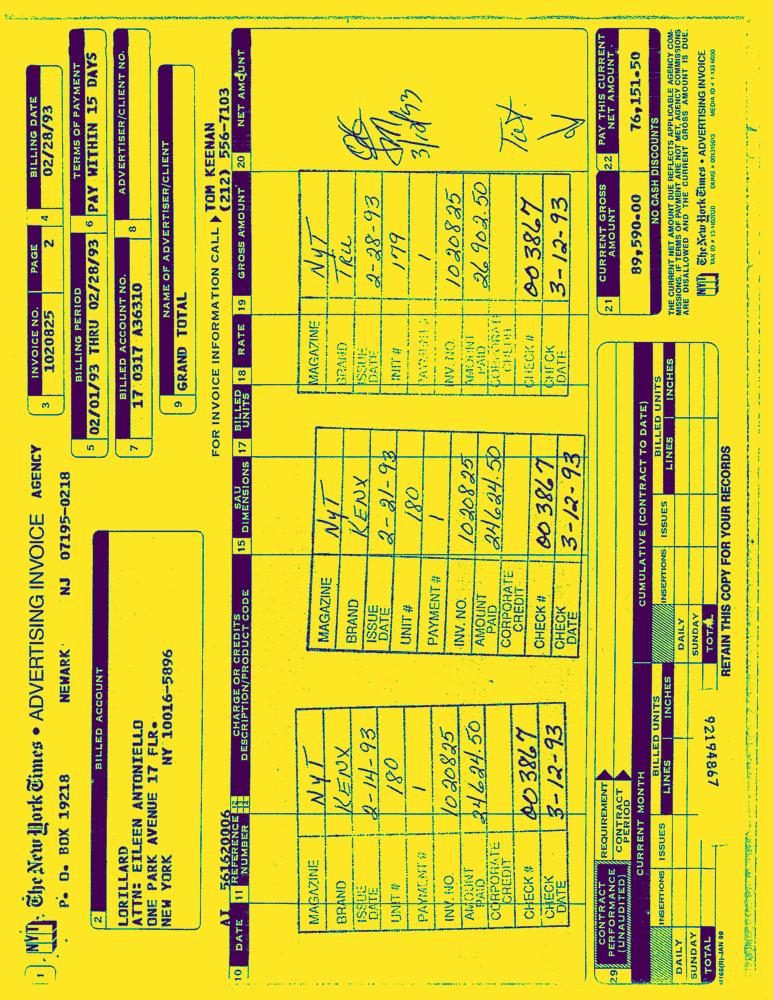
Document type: Invoice-Doc